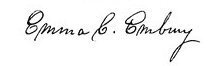
Signature of: emma catherine embury